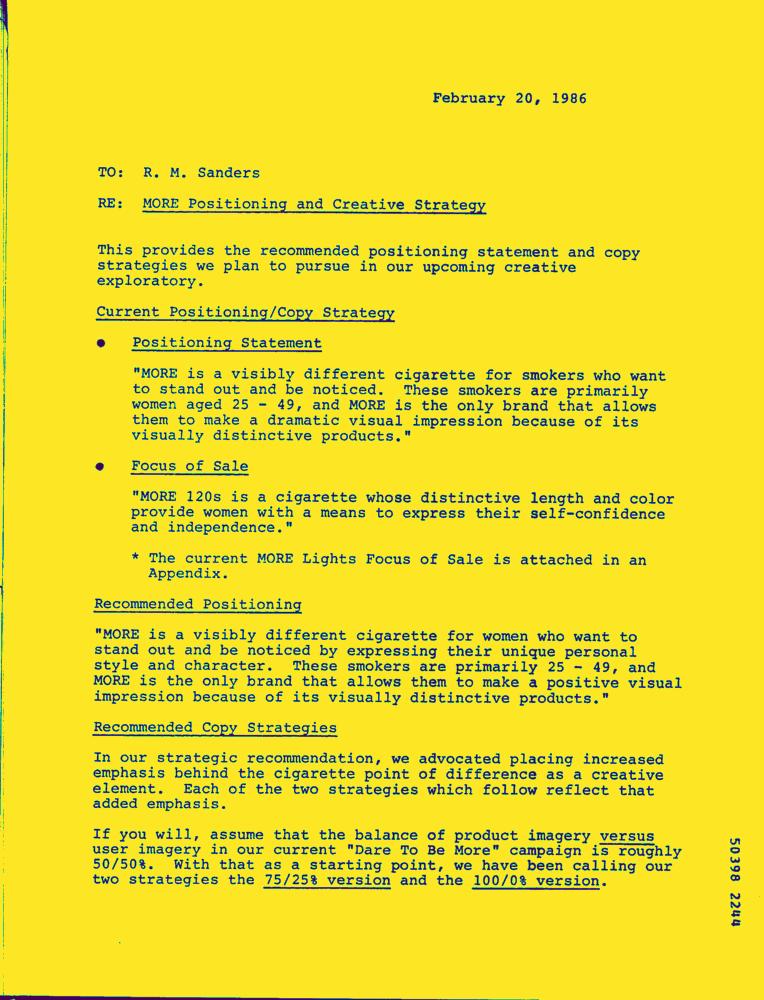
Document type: Letter-Doc